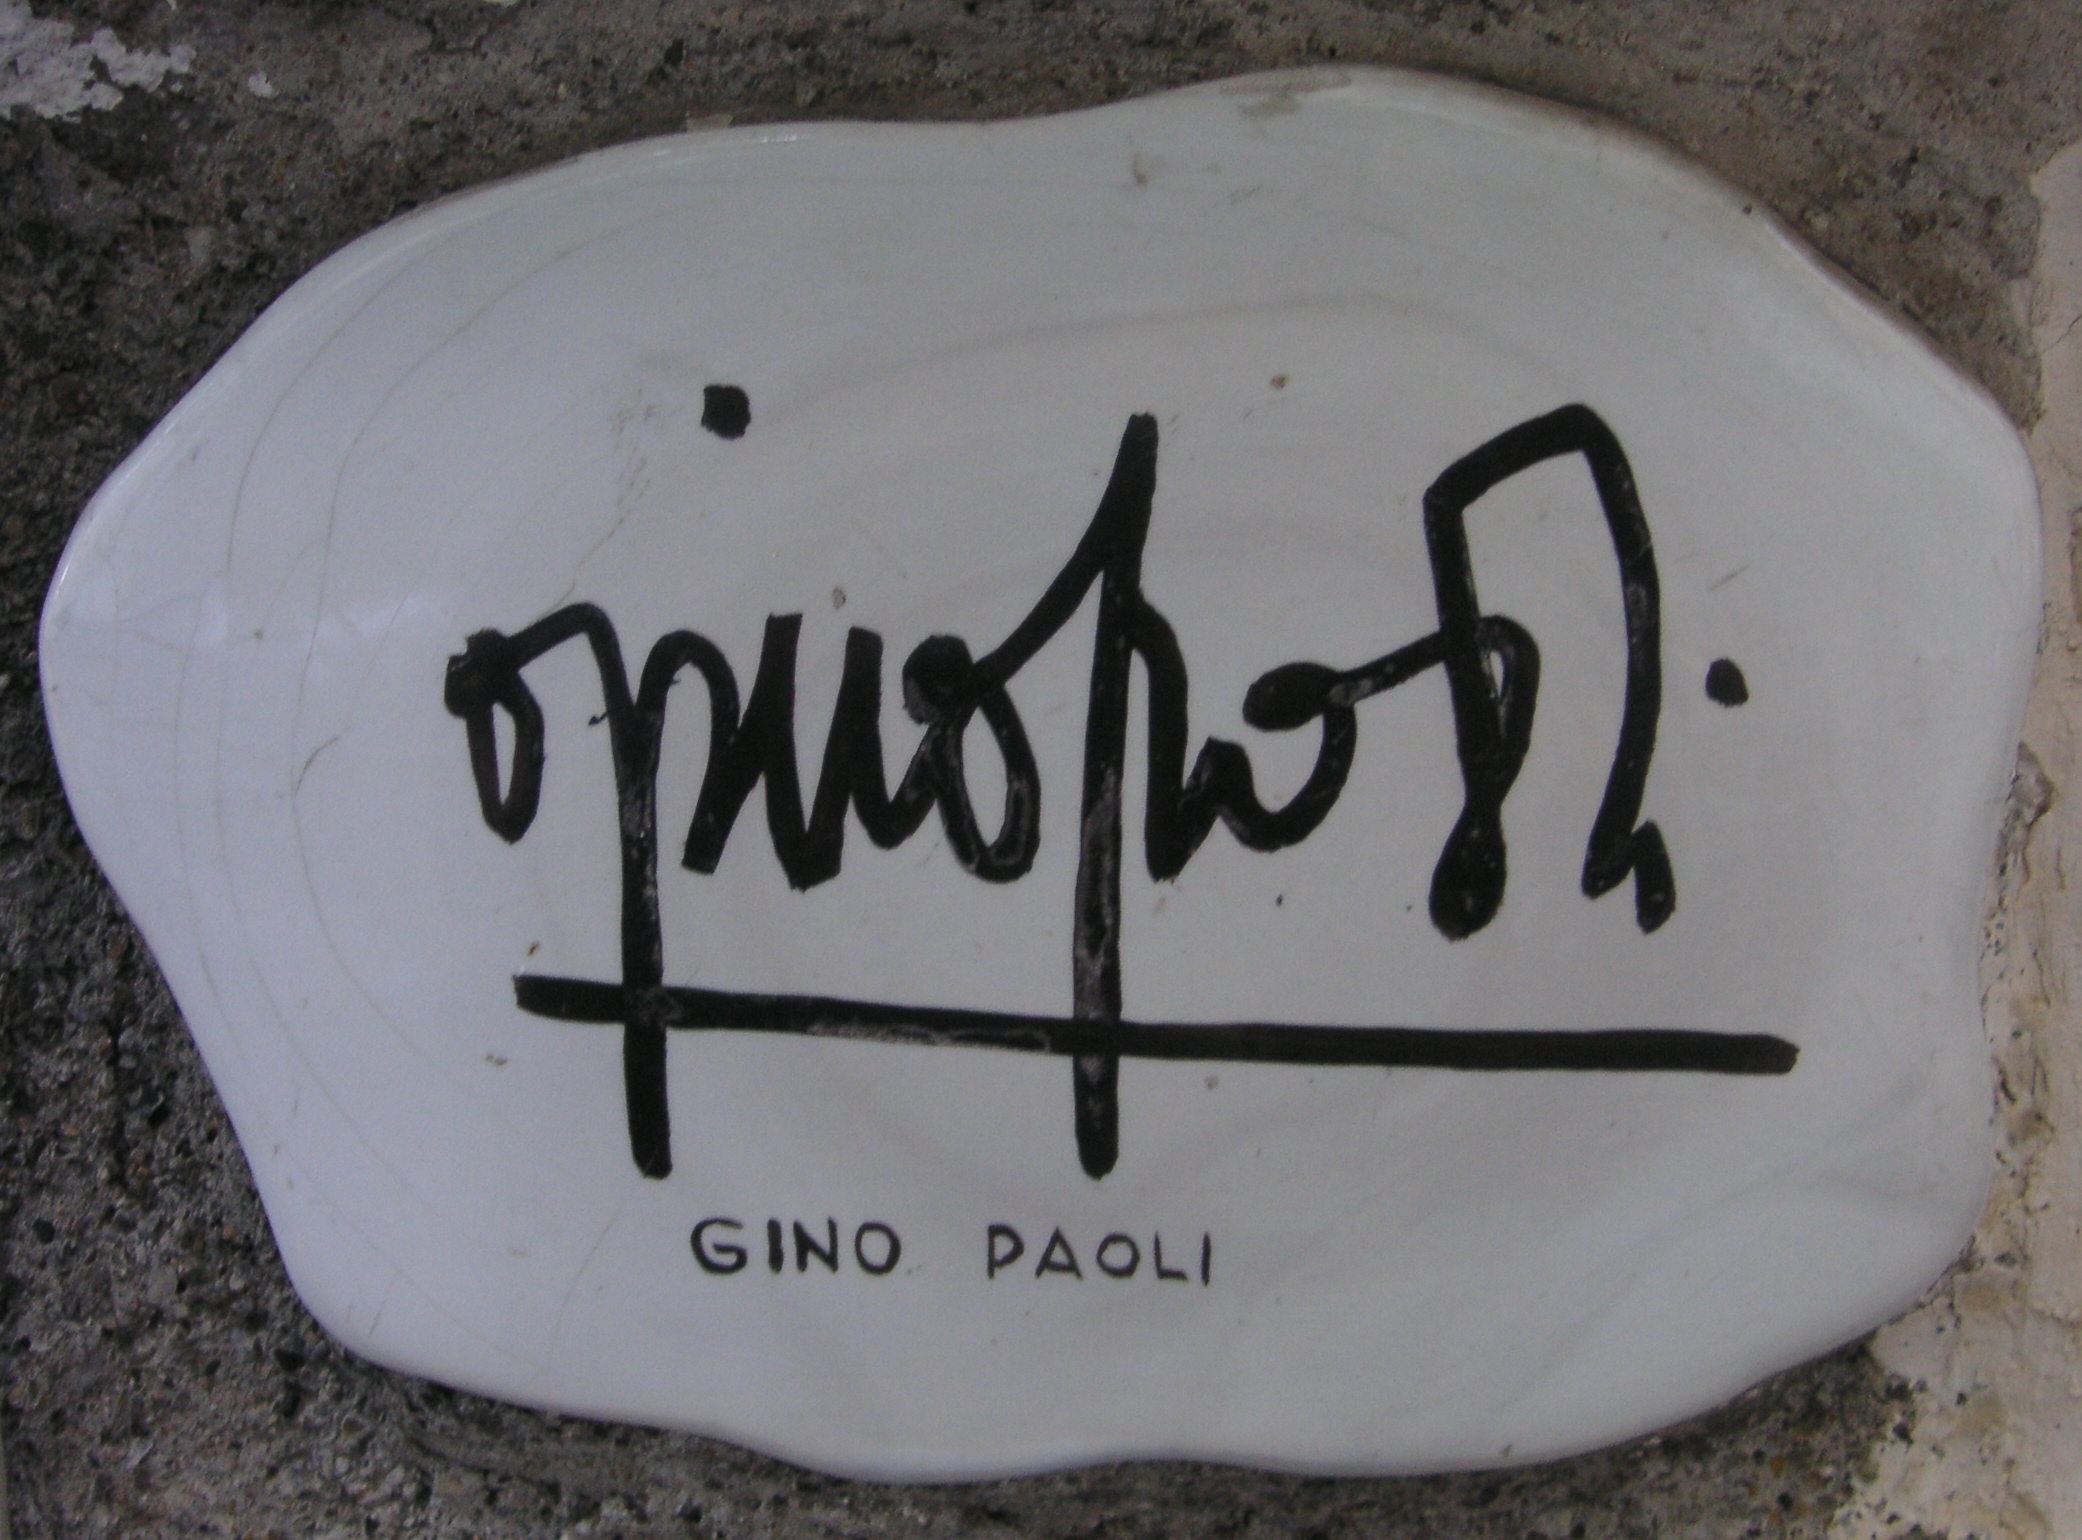
Signature of: gino paoli